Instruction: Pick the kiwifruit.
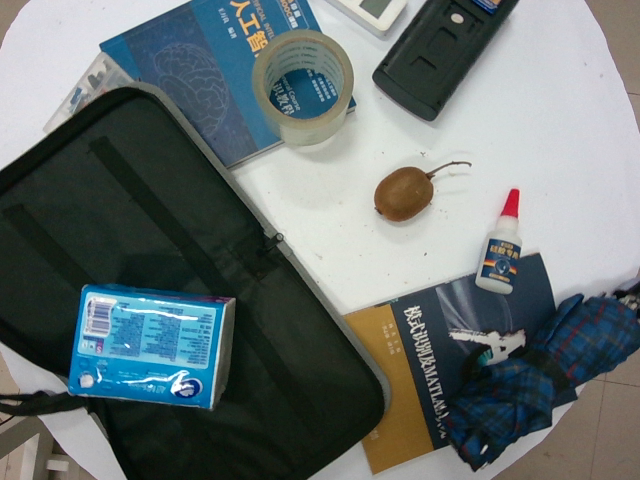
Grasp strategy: vertical